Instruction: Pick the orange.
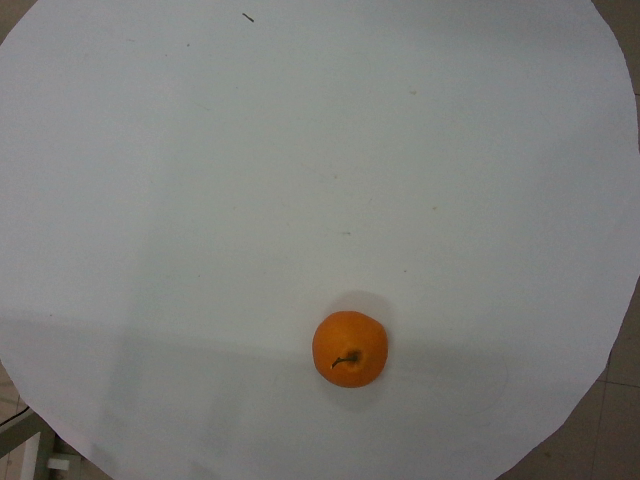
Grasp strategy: vertical